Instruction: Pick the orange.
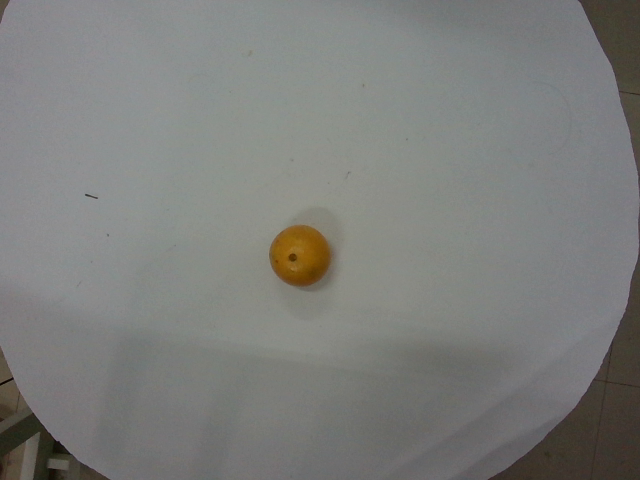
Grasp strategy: vertical